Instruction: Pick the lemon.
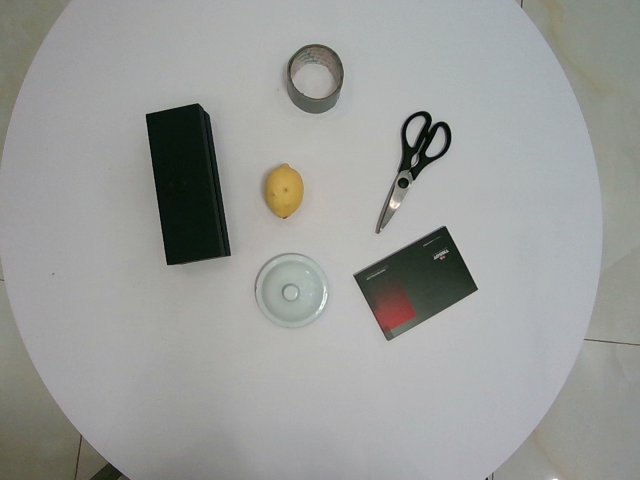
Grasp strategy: vertical